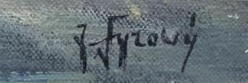
Signature of: josef syrový